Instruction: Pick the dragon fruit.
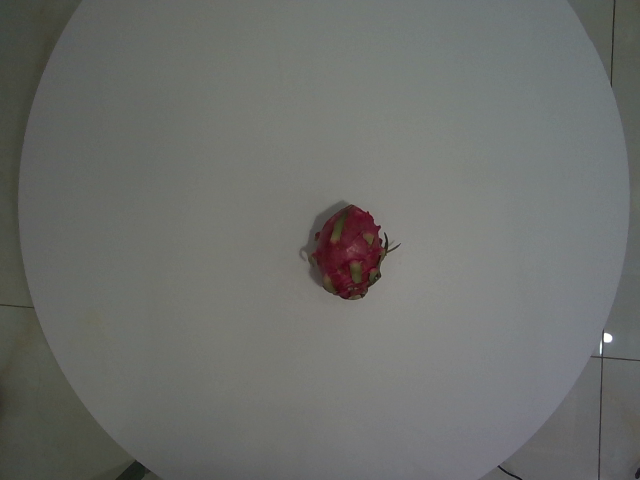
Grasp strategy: vertical